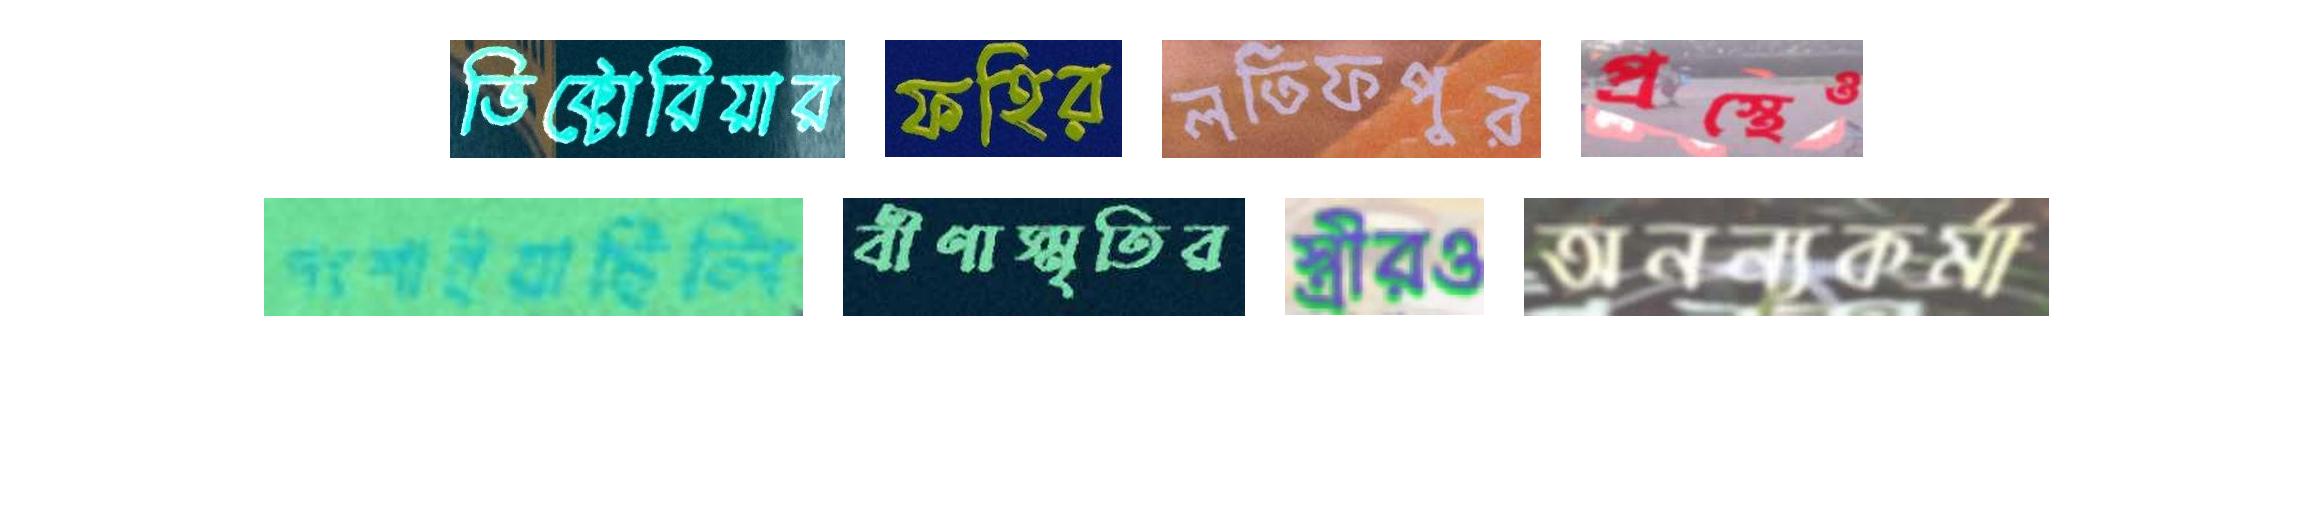
ভিক্টোরিয়ার ফহির লতিফপুর প্রস্থেও
দংশাইয়াছিলি বীণাস্মৃতির স্ত্রীরও অনন্যকর্মা